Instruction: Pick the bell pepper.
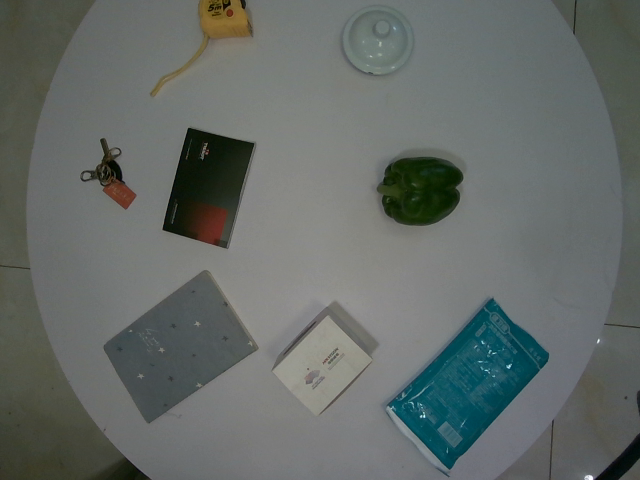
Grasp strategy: vertical